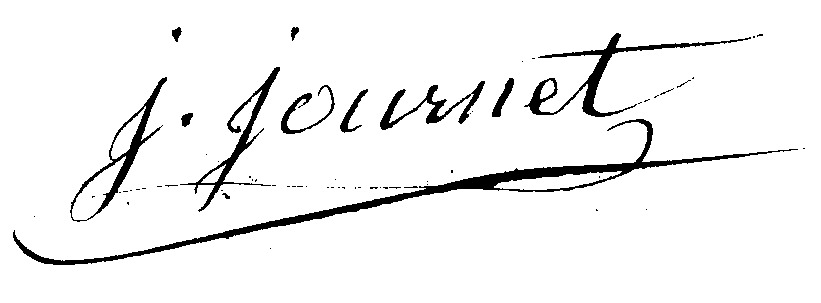
Signature of: jean journet